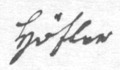
Signature of: constantin von höfler